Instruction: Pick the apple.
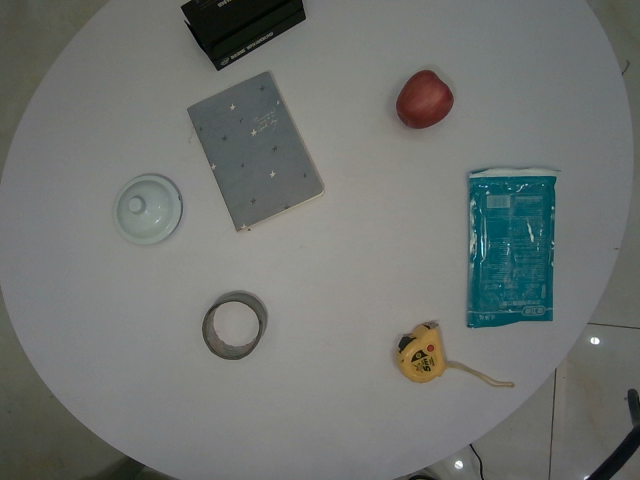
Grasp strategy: vertical